Question: How is the history relevant to the case?
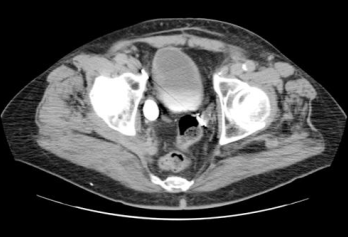
Answer: The patient's history of 72 Y/O MALE with hematuria. is key in understanding the case.